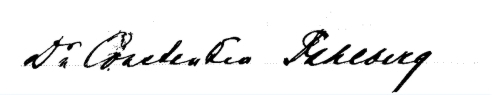
Signature of: constantin fahlberg